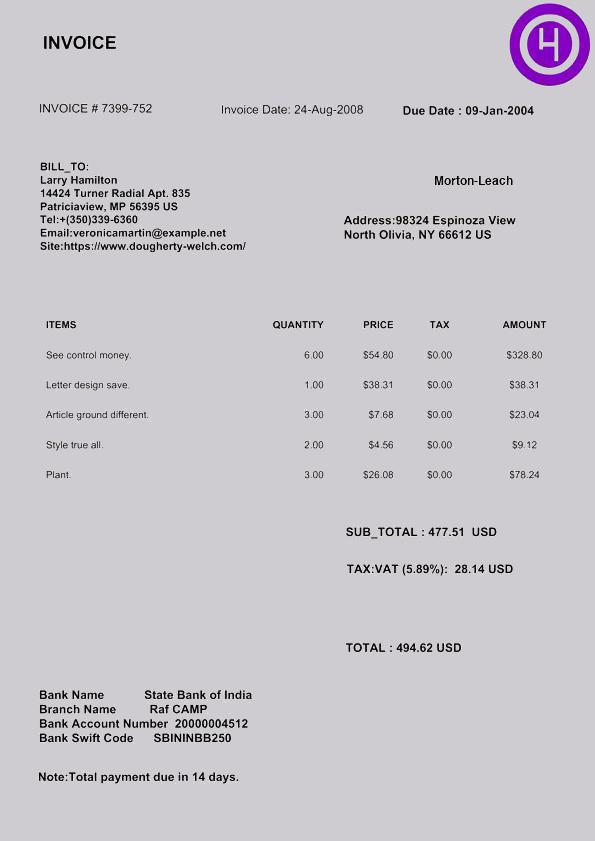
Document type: Invoice